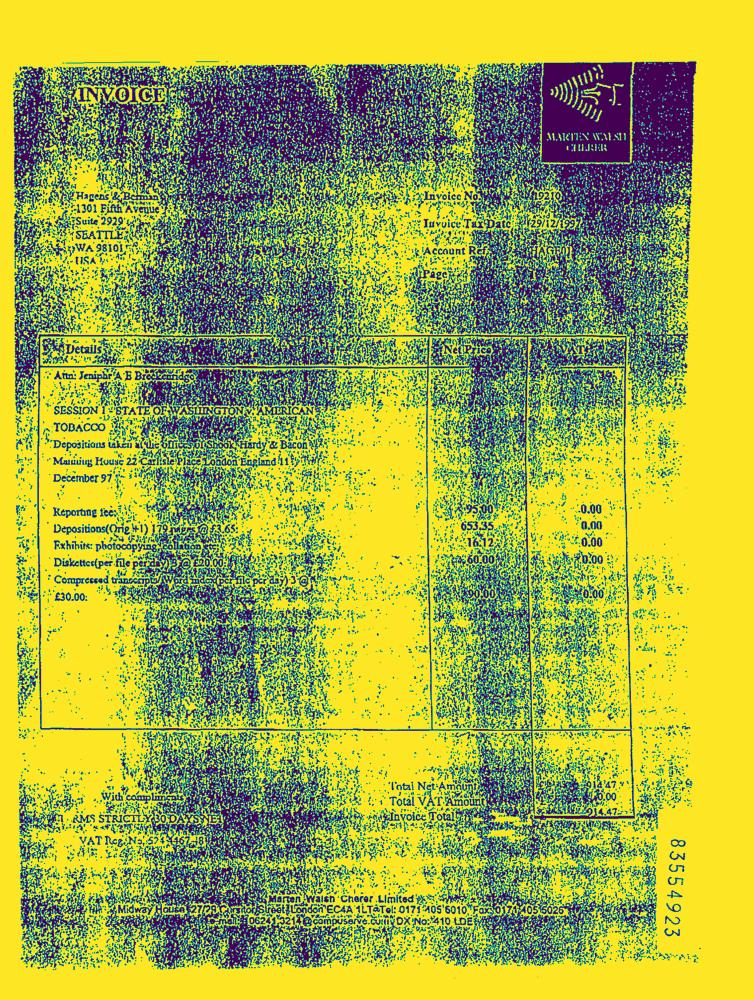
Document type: Invoice-Doc